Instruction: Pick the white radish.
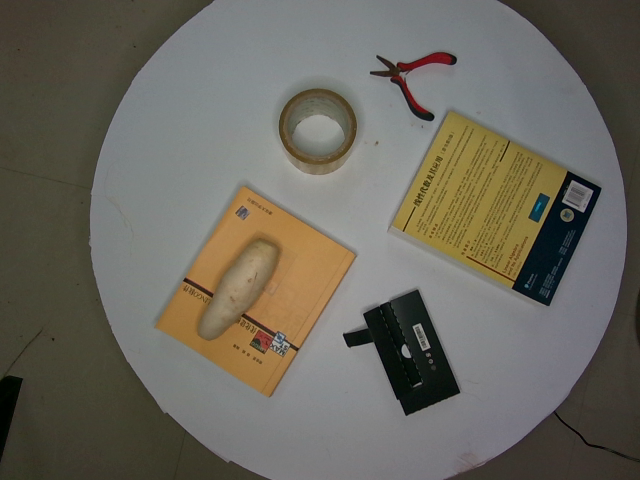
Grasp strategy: vertical